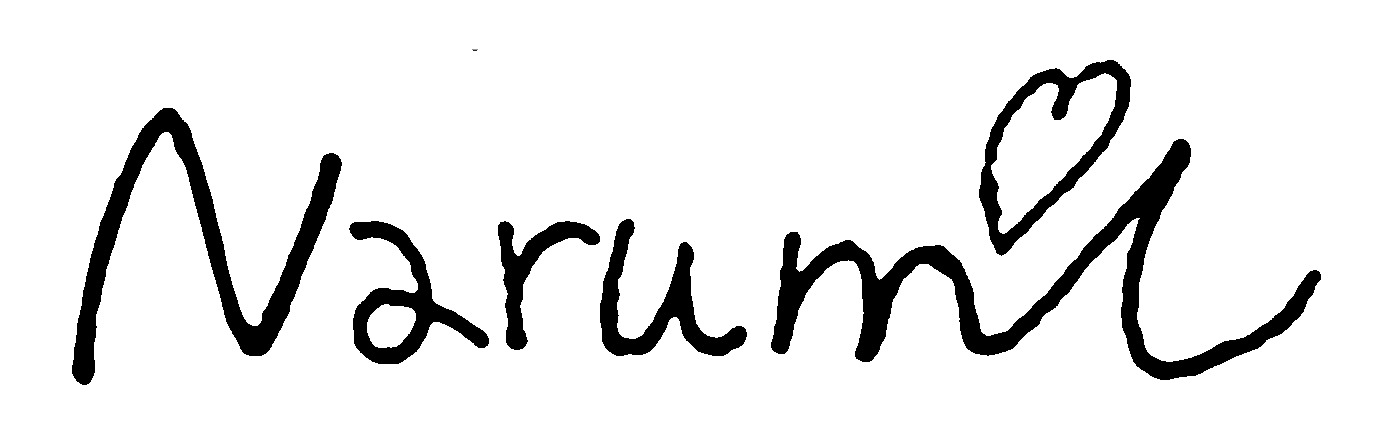
Signature of: narumi amaha